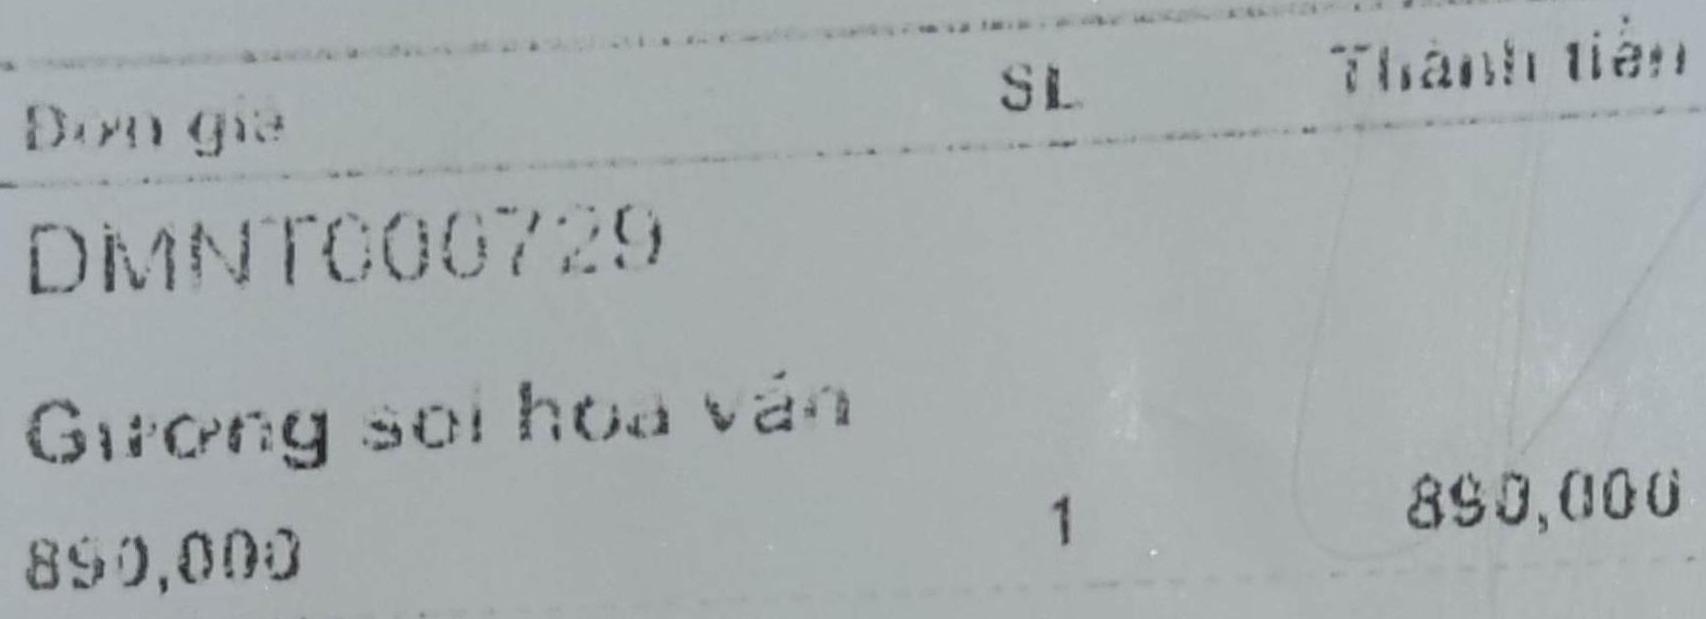
<table>
<tr>
<th>Đơn giá</th>
<th>SL</th>
<th>Thành tiền</th>
</tr>
<tr>
<td>DMNT000729</td>
<td></td>
<td></td>
</tr>
<tr>
<td>Gương soi hoa văn</td>
<td>1</td>
<td>890,000</td>
</tr>
<tr>
<td>890,000</td>
<td></td>
<td></td>
</tr>
</table>